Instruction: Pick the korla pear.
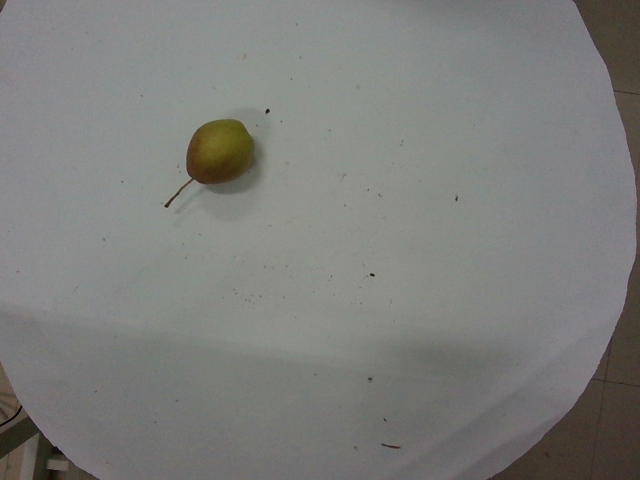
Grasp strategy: vertical